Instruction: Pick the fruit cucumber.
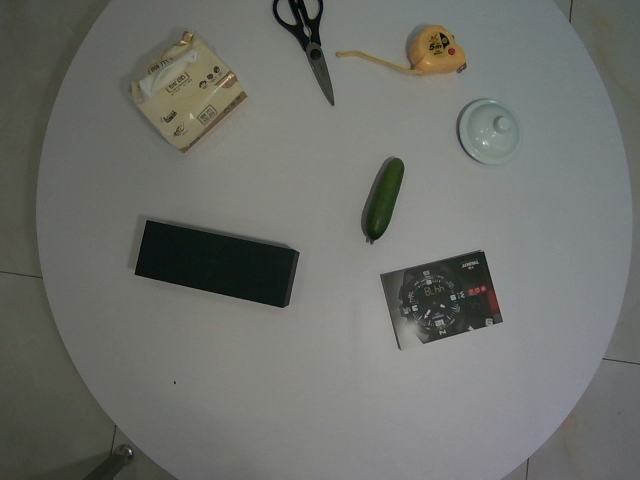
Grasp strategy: vertical